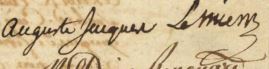
Signature of: auguste jacques lemierre d argy